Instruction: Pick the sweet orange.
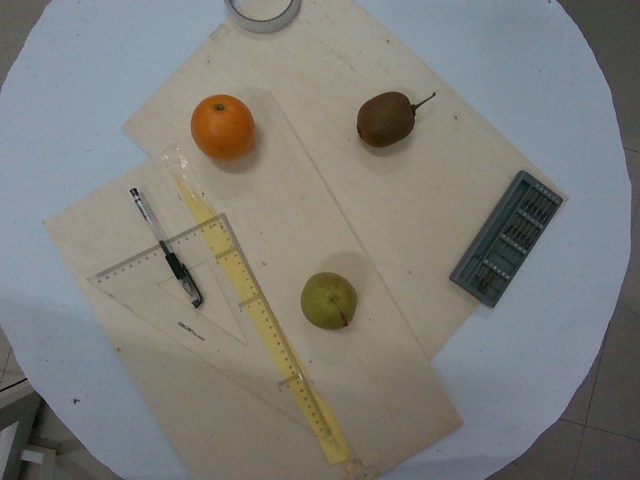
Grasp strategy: vertical